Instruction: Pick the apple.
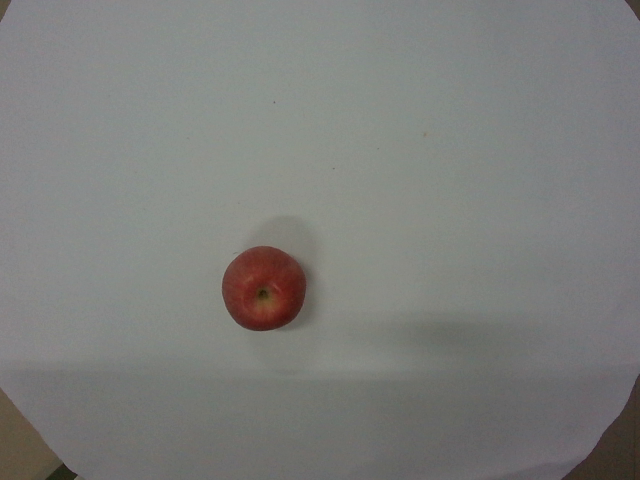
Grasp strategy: vertical